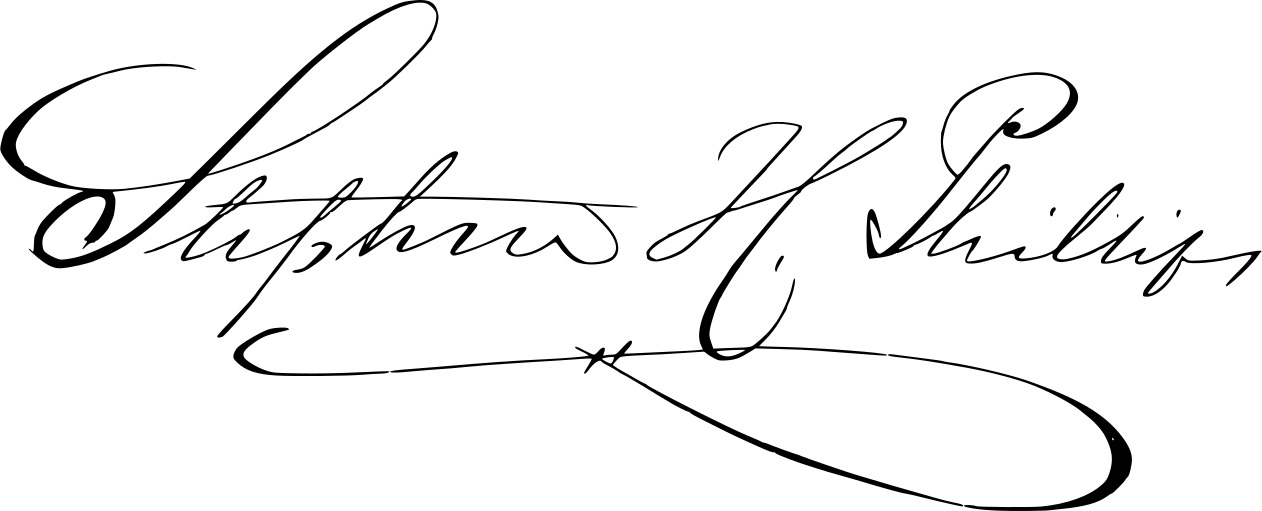
Signature of: stephen henry phillips